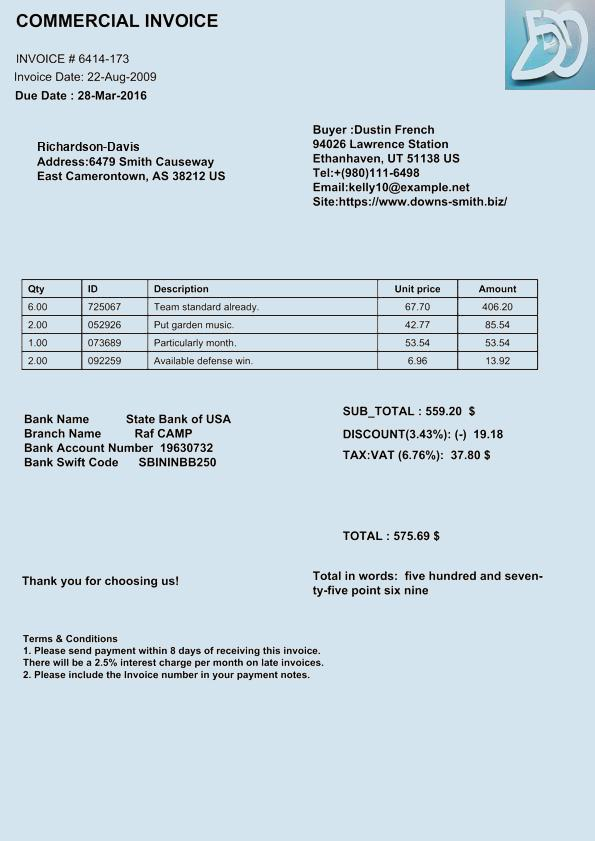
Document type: Invoice